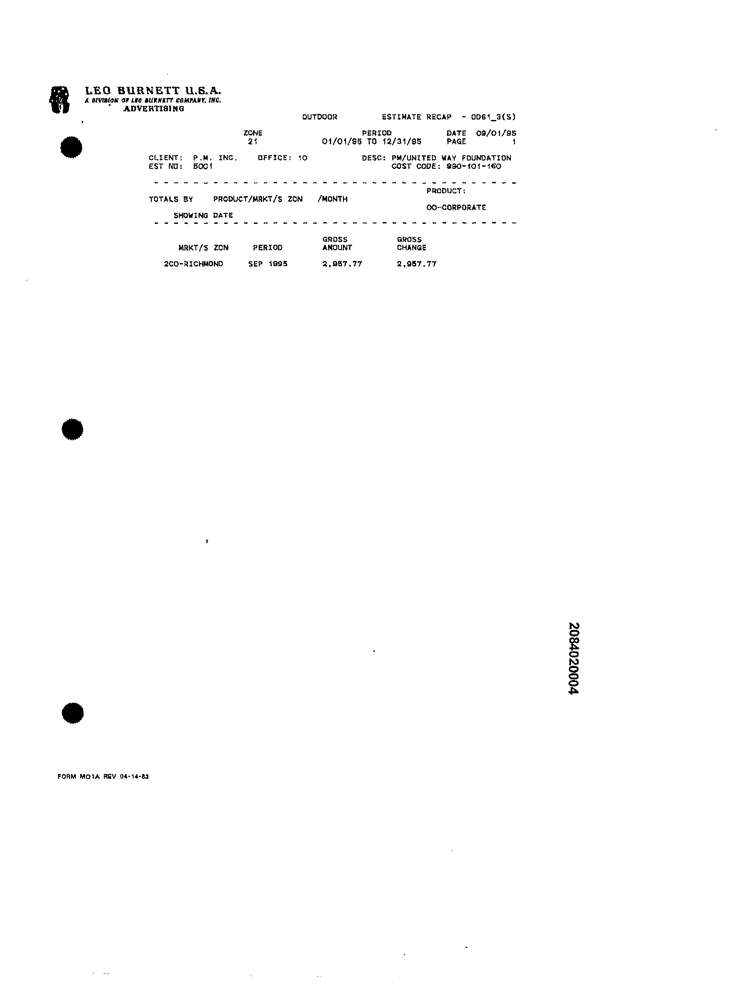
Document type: Invoice